Question: What type of tax is indicated in the document, personal property or real estate?
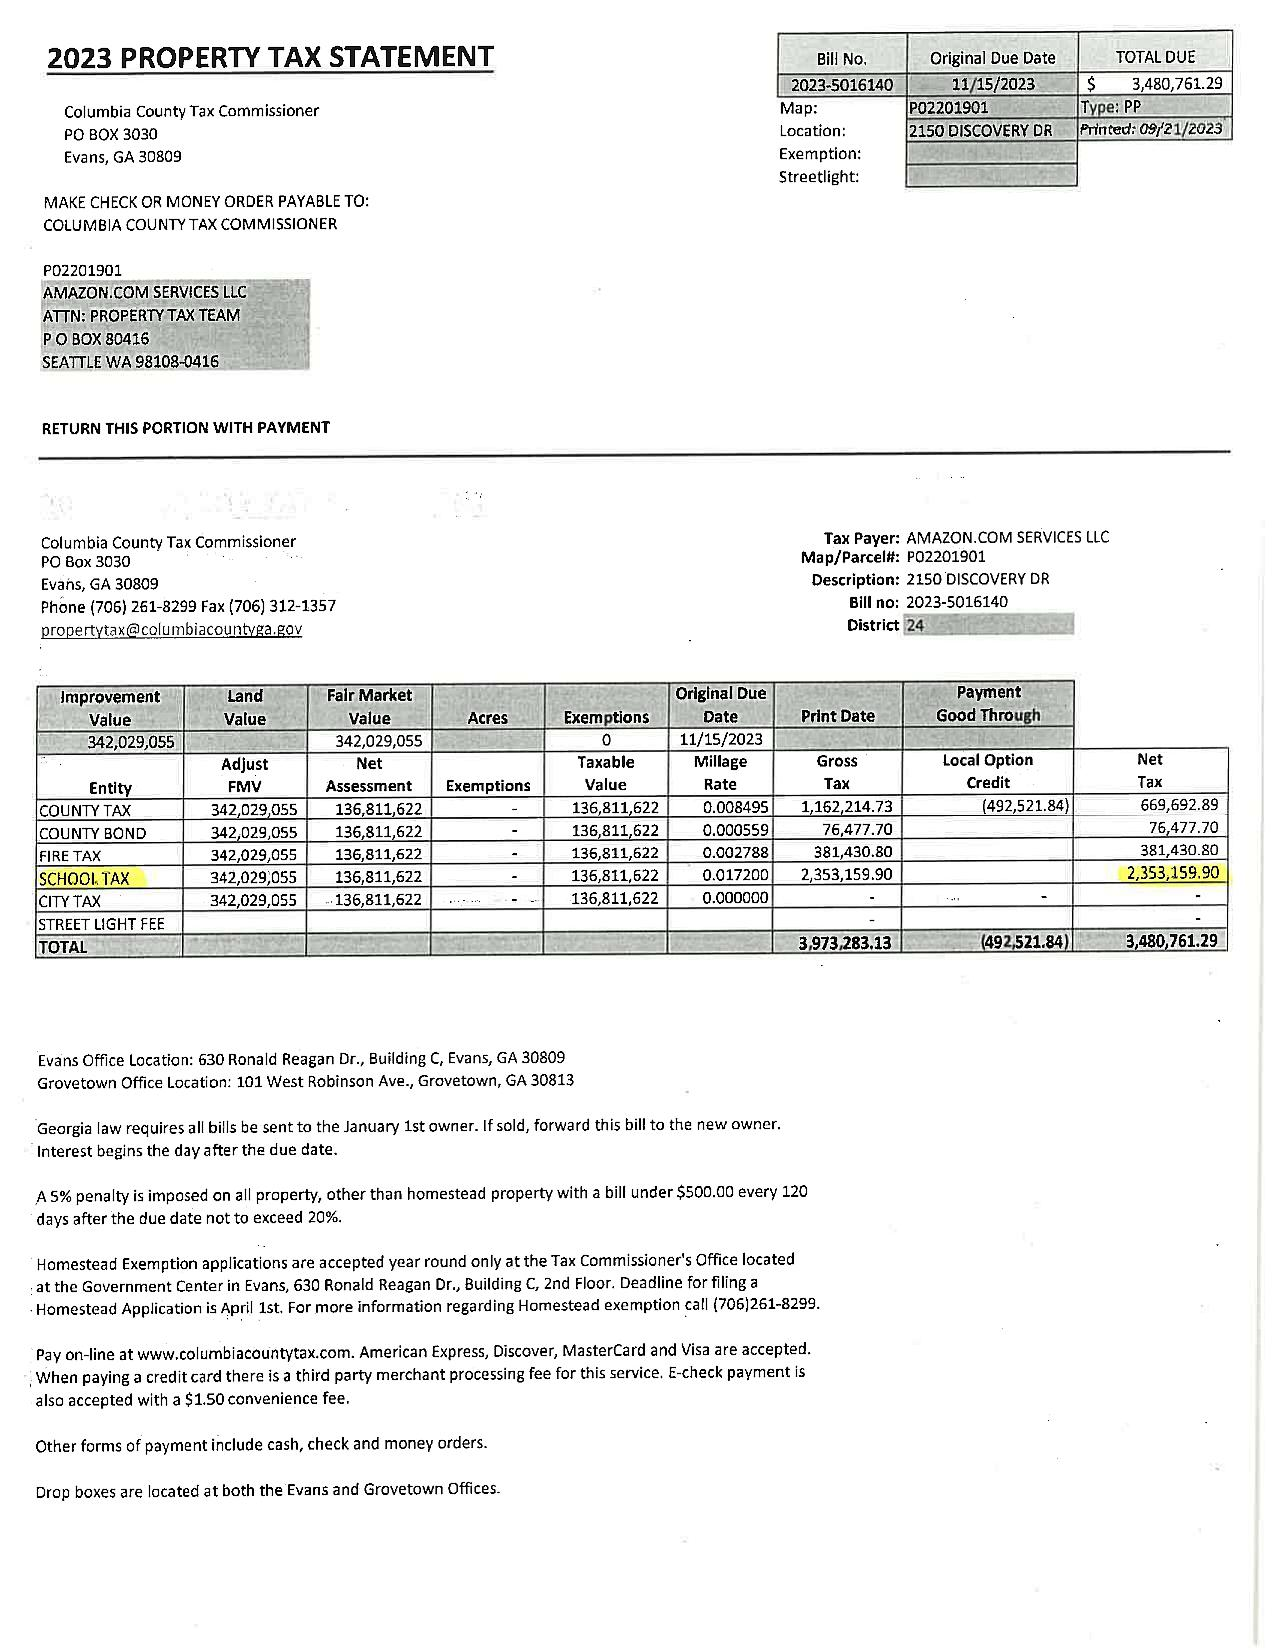
Answer: "Real Estate Tax"